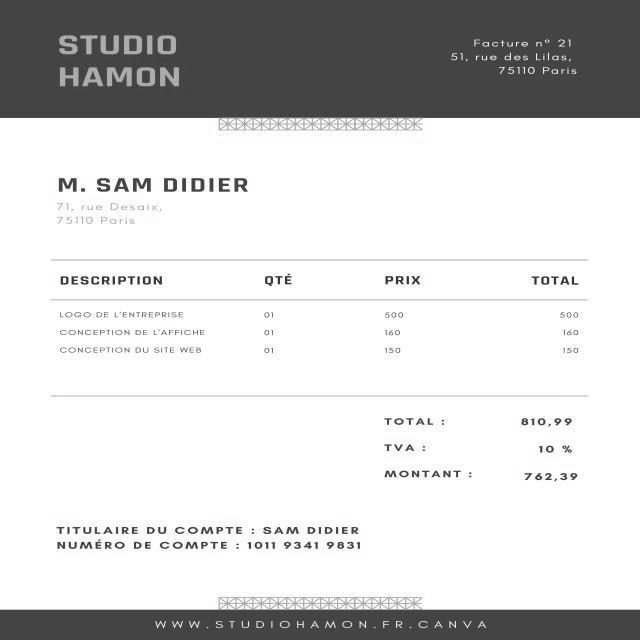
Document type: Invoice